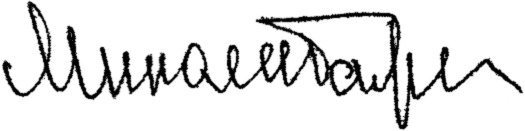
Signature of: mykola bazhan 0